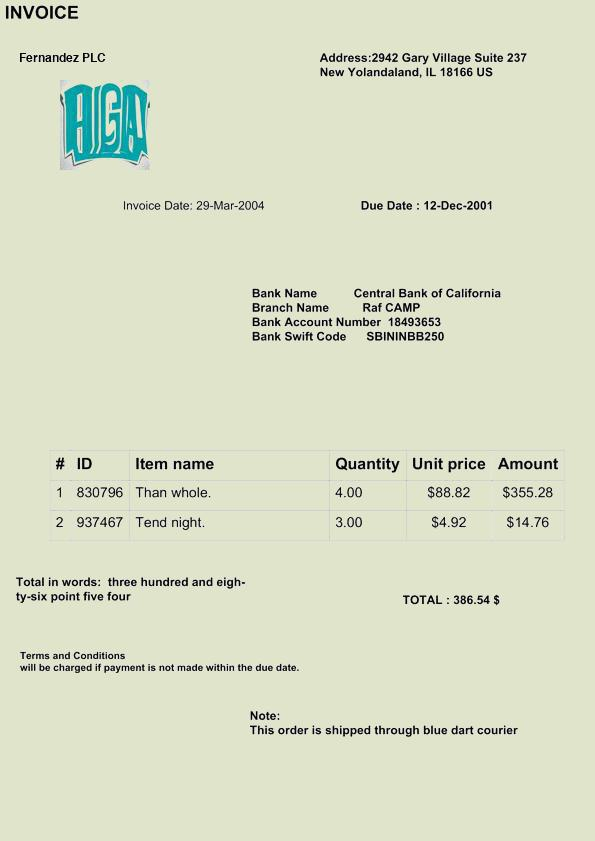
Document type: Invoice